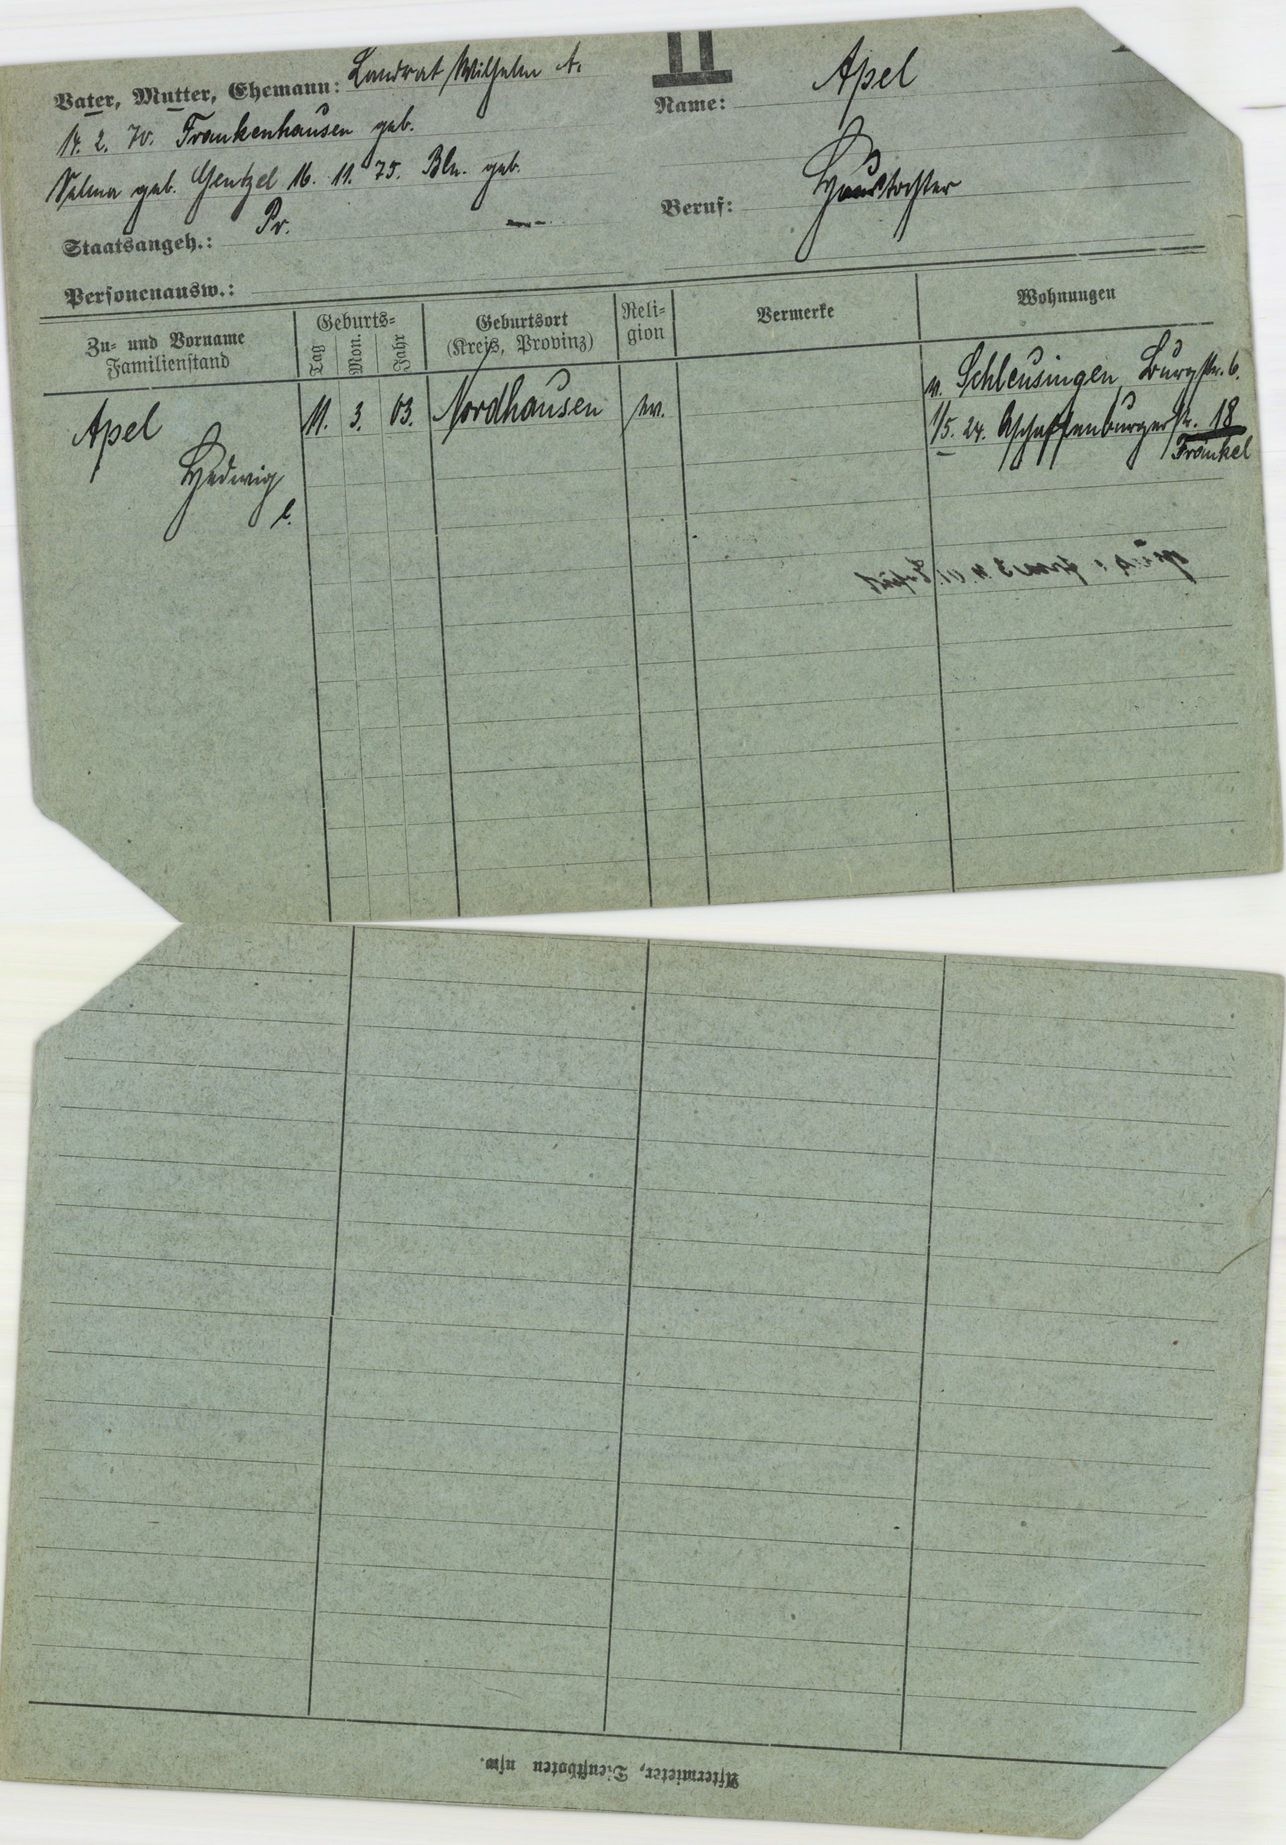
Apel